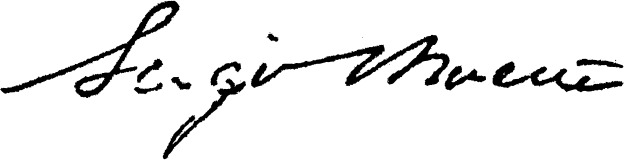
Signature of: sergio osmeña